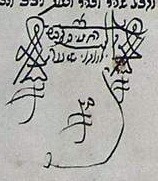
Signature of: raḥamim nisim yehudah de śegurah